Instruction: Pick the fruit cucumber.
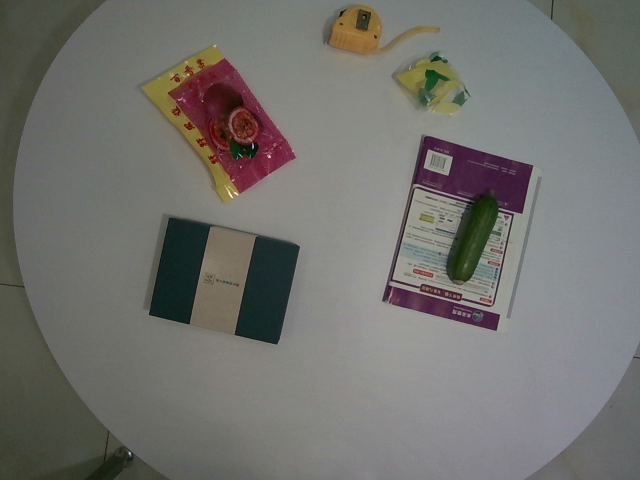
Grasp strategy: vertical